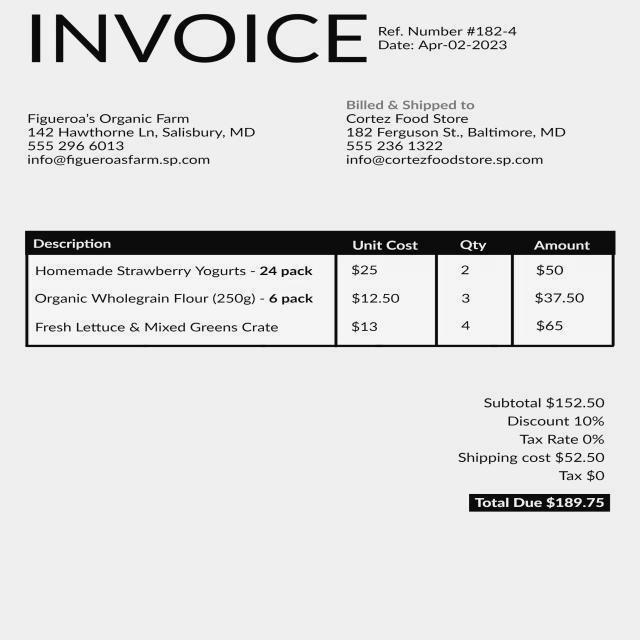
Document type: Invoice